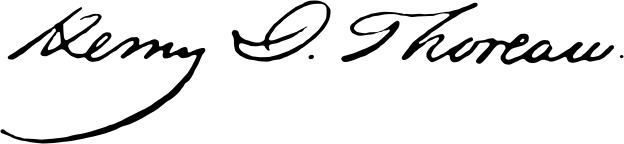
Signature of: henry david thoreau